Question: What appears to be the issue?
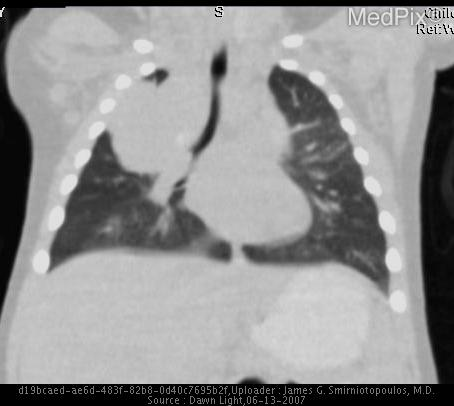
Answer: The findings suggest •  Frontal view of the chest shows a large right paraspinal mass with splaying of the 3rd and 4th posterior ribs.

•  Non-contrast CT image of the chest below the carina shows a soft-tissue paraspinal mass with calcification medially.

•  Contrast-enhanced CT image above the carina shows epidural extension.    Ovoid region of enhancement; and, anteriorly is atelectatic lung.

•  Pre- and post-contrast T1-weighted MR images show the mass to be of intermediate intensity with heterogeneous enhancement. The mass abuts the trachea and epidural extension is clearly seen.

•  Sagittal T2-weighted MR image shows extension of the mass into the right neural foramina from T2-T4.. Frontal view of the chest shows a right paraspinal mass with splaying of the posterior 3rd and 4th ribs.. The patient might have a history of 4-month-old baby boy presents with persistent cough..